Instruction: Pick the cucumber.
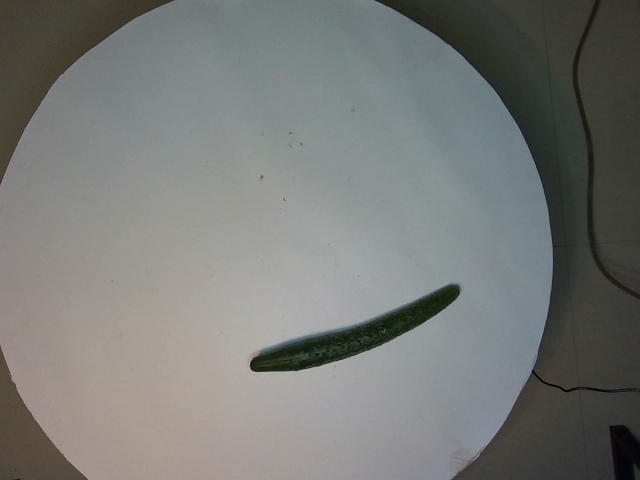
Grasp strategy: vertical